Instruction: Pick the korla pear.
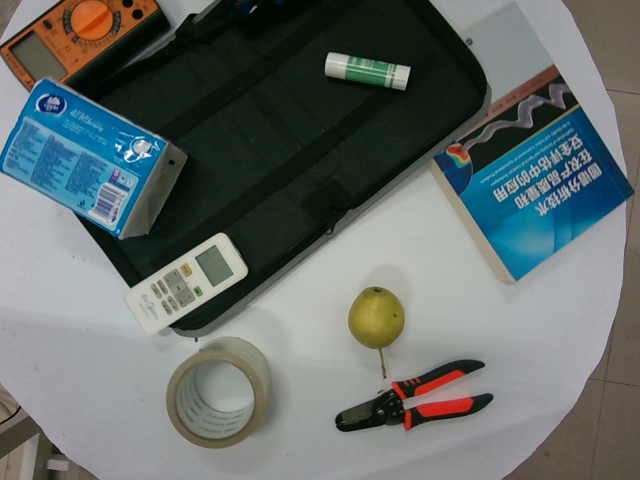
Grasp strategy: vertical